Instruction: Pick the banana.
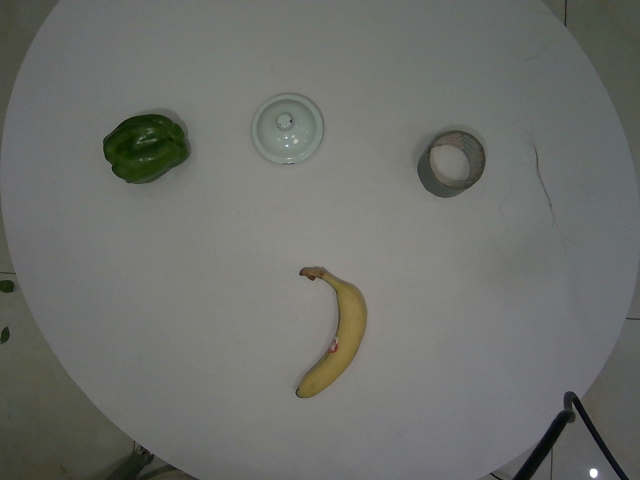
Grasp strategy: vertical